Question: What is the suspected problem?
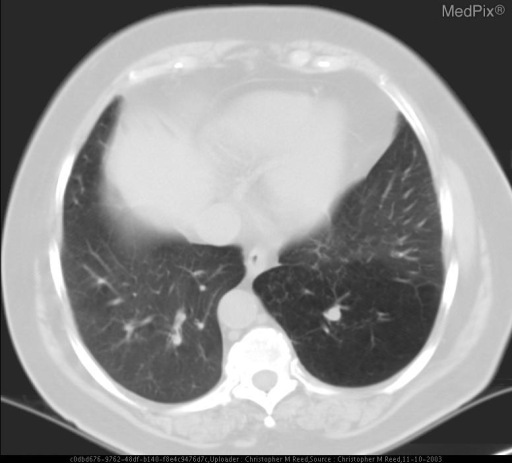
Answer: The findings suggest Hyperlucent/Hyperinflated basilar left lower lobe with central tubular opacity.. - Hyperlucent Left Basilar Segment
- Central Tubular Opacity represents mucous impacted segmental bronchus
- Hyperinflation may have contributed to rightward deviation of the descending thoracic aorta. The patient might have a history of 65 year old female, afebrile with cough..